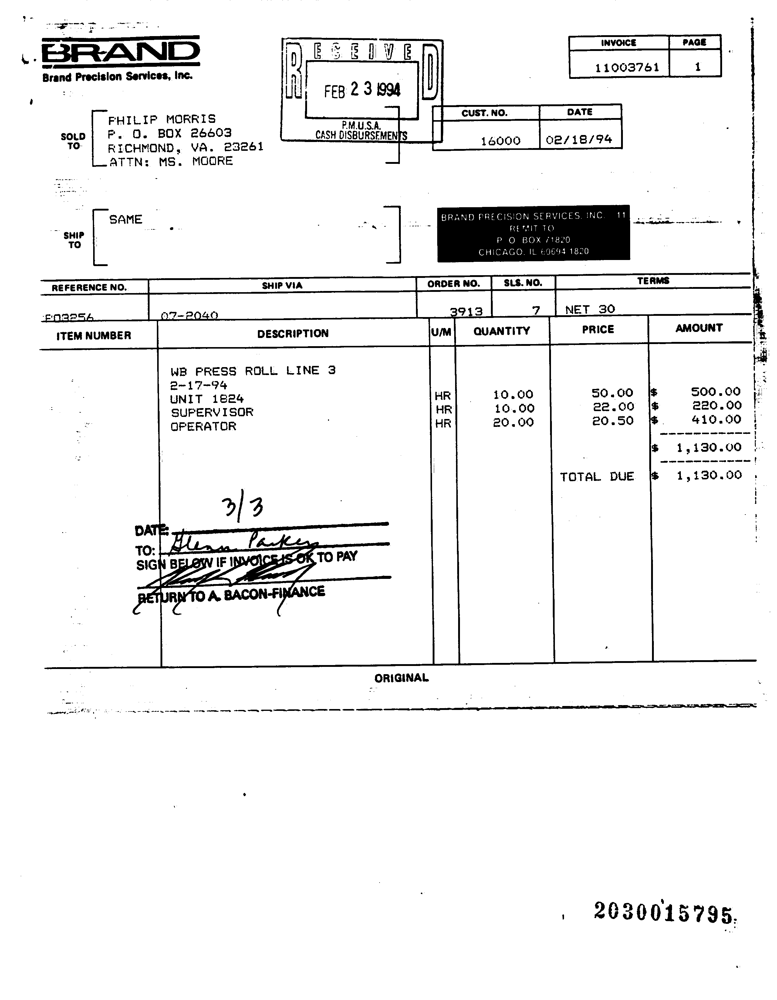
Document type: Invoice